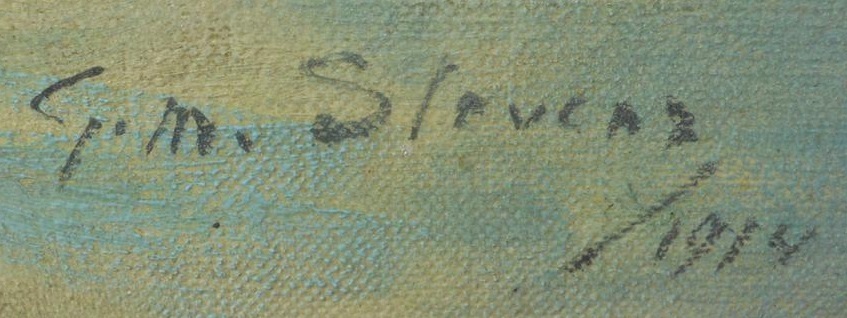
Signature of: gustave max stevens